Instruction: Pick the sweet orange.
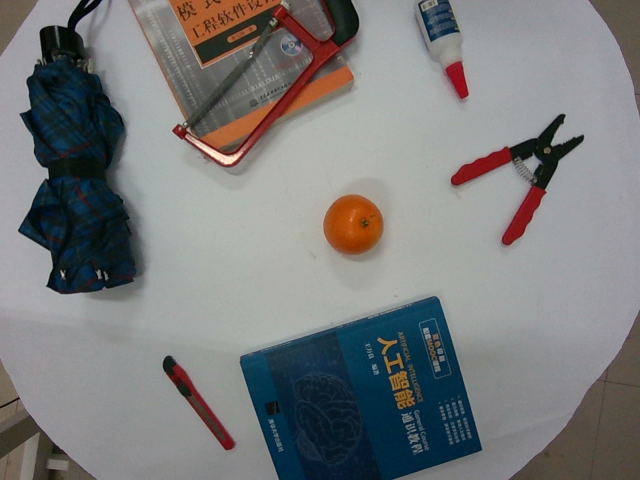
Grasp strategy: vertical